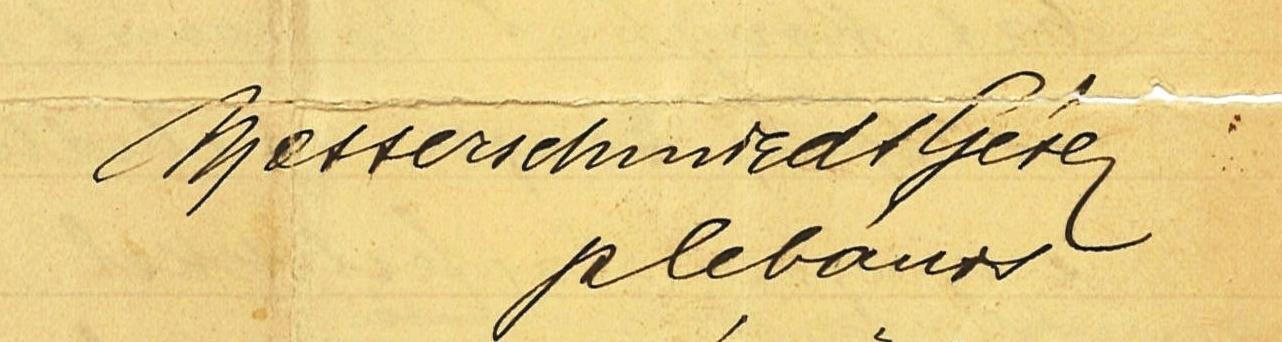
Signature of: géza messerschmiedt